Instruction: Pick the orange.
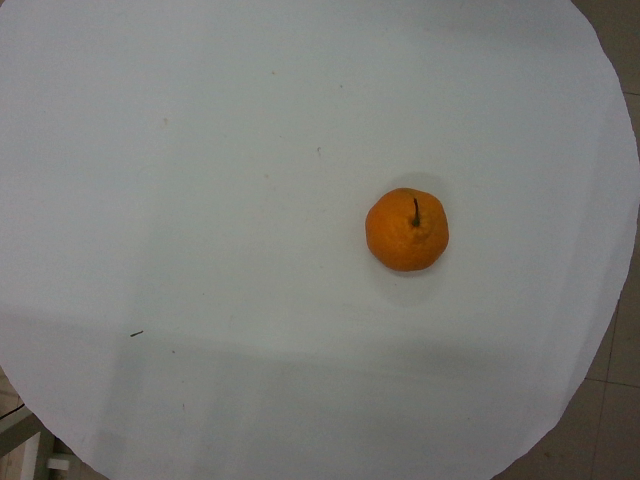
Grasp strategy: vertical